Question: What type of tax is indicated in the document, personal property or real estate?
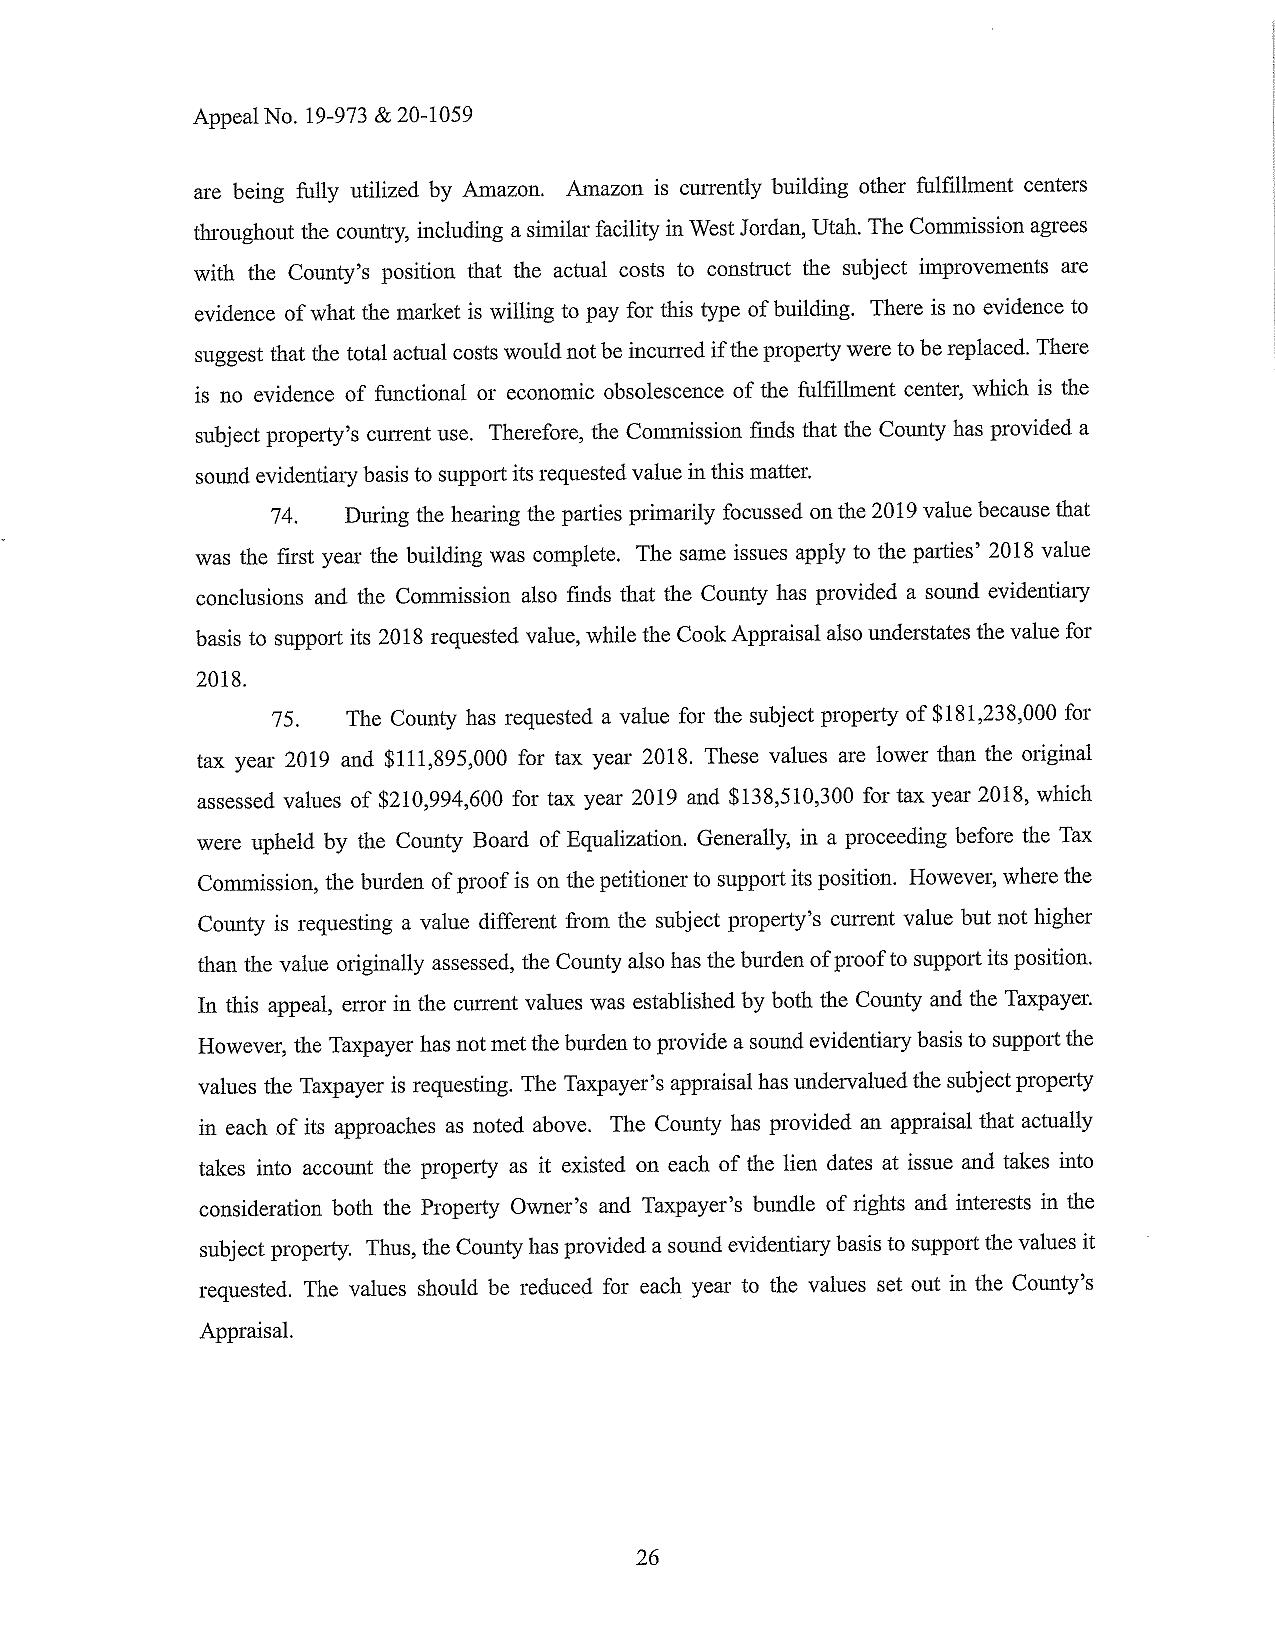
Answer: "Real Estate Tax"